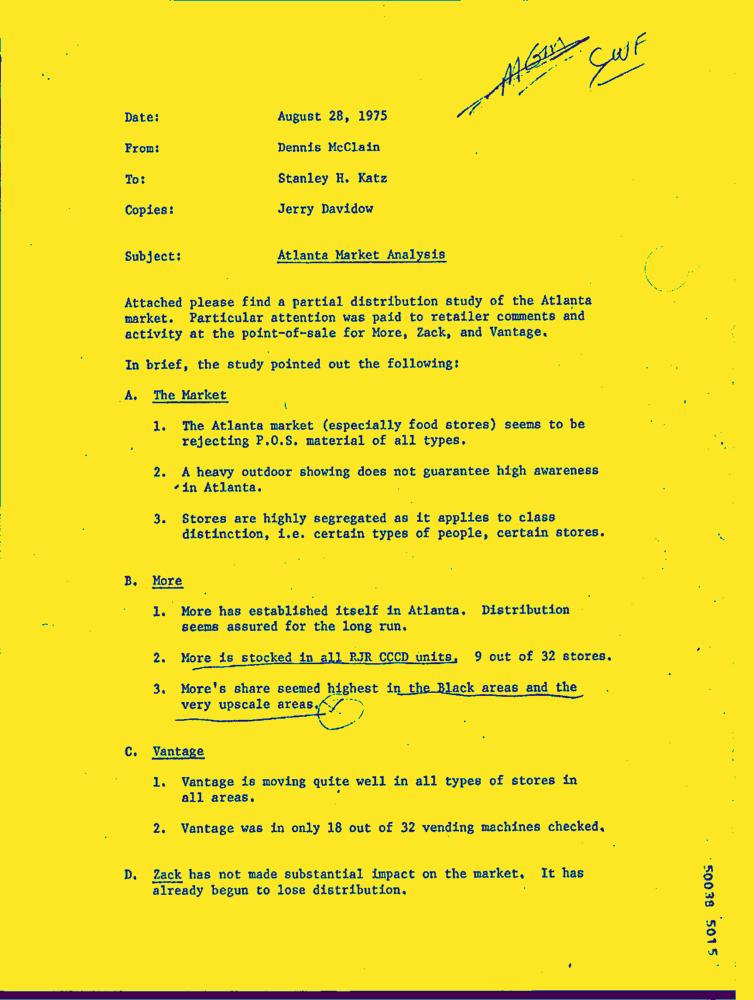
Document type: Letter-Doc